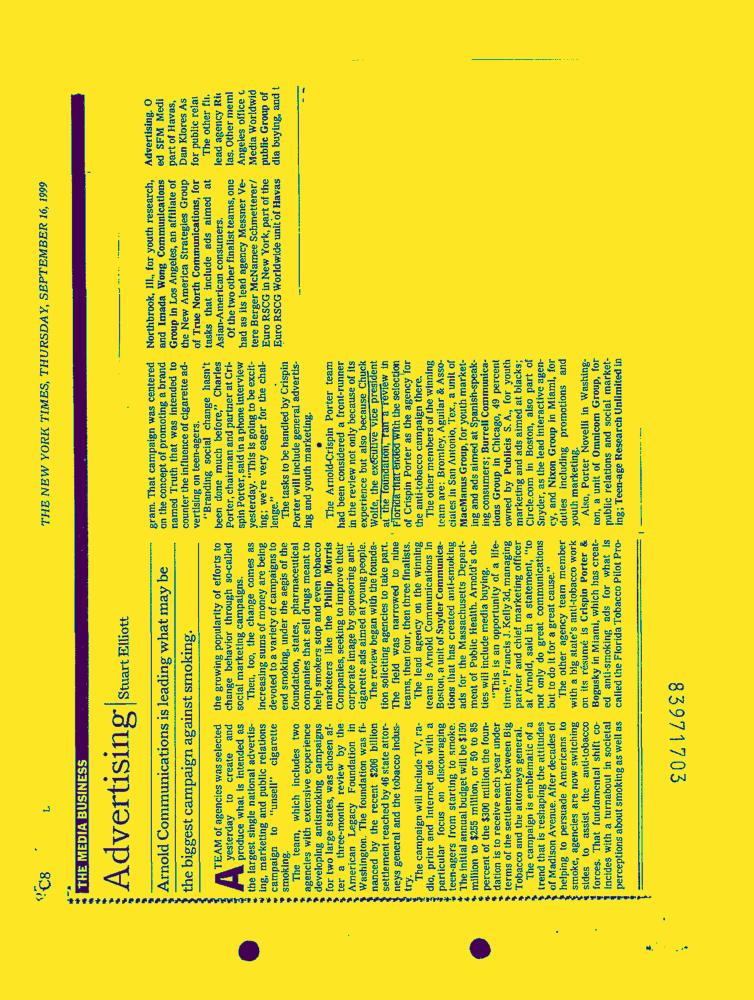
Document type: News-Article